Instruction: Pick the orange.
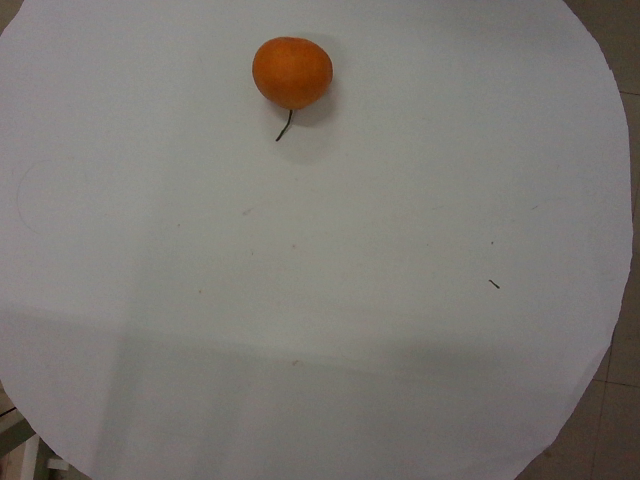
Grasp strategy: vertical